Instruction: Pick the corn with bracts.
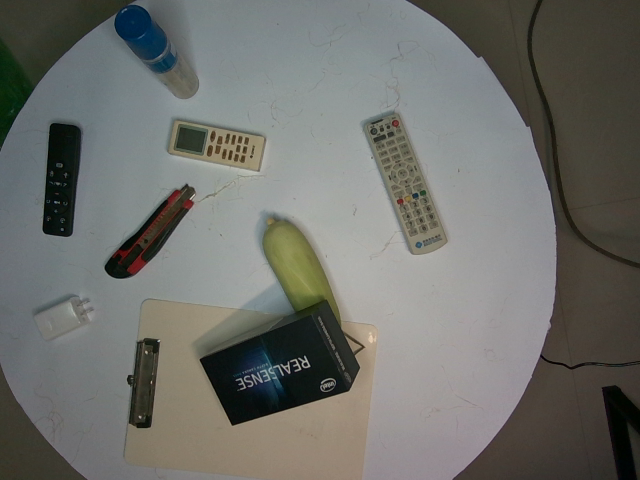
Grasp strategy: vertical